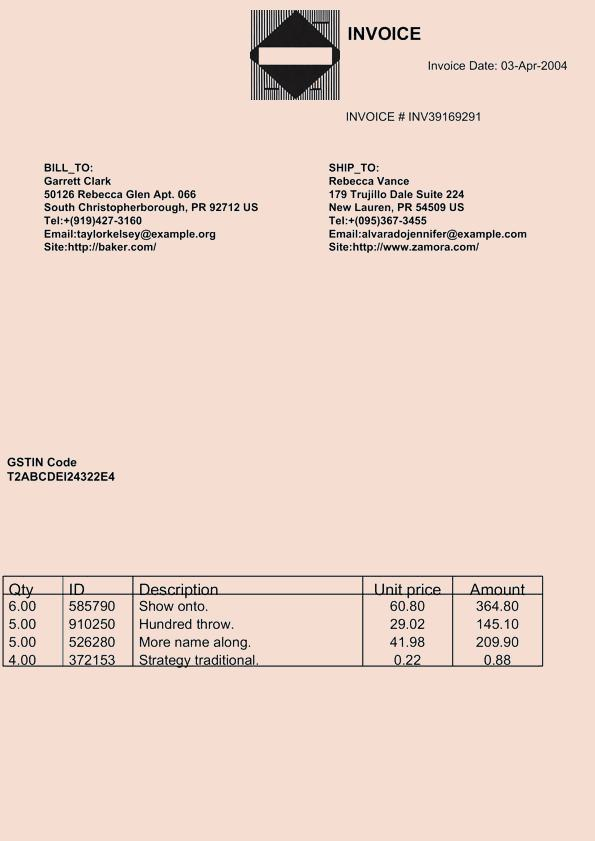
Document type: Invoice